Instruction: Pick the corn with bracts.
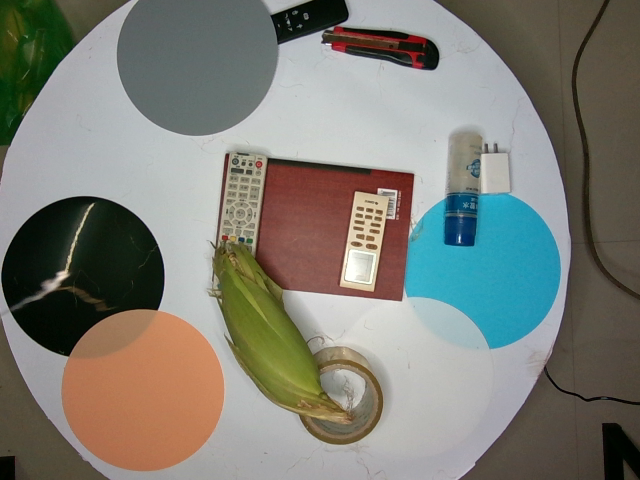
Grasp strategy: vertical